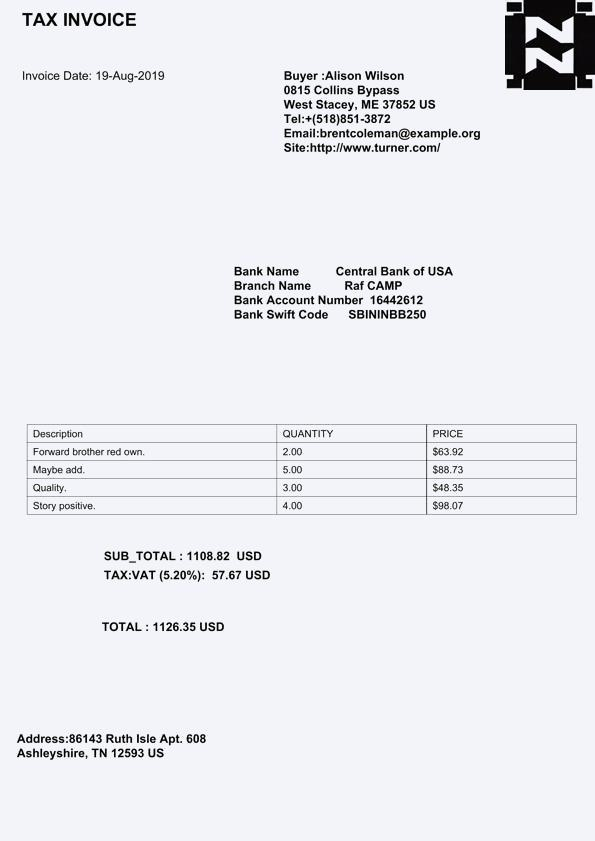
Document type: Invoice